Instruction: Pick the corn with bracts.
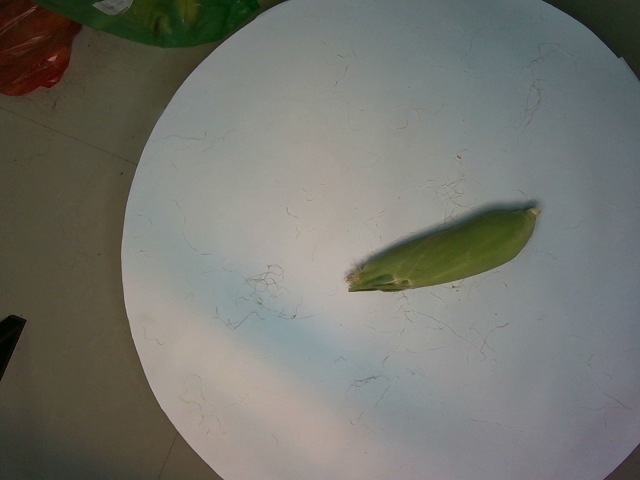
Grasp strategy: vertical